Question: What type of tax is indicated in the document, personal property or real estate?
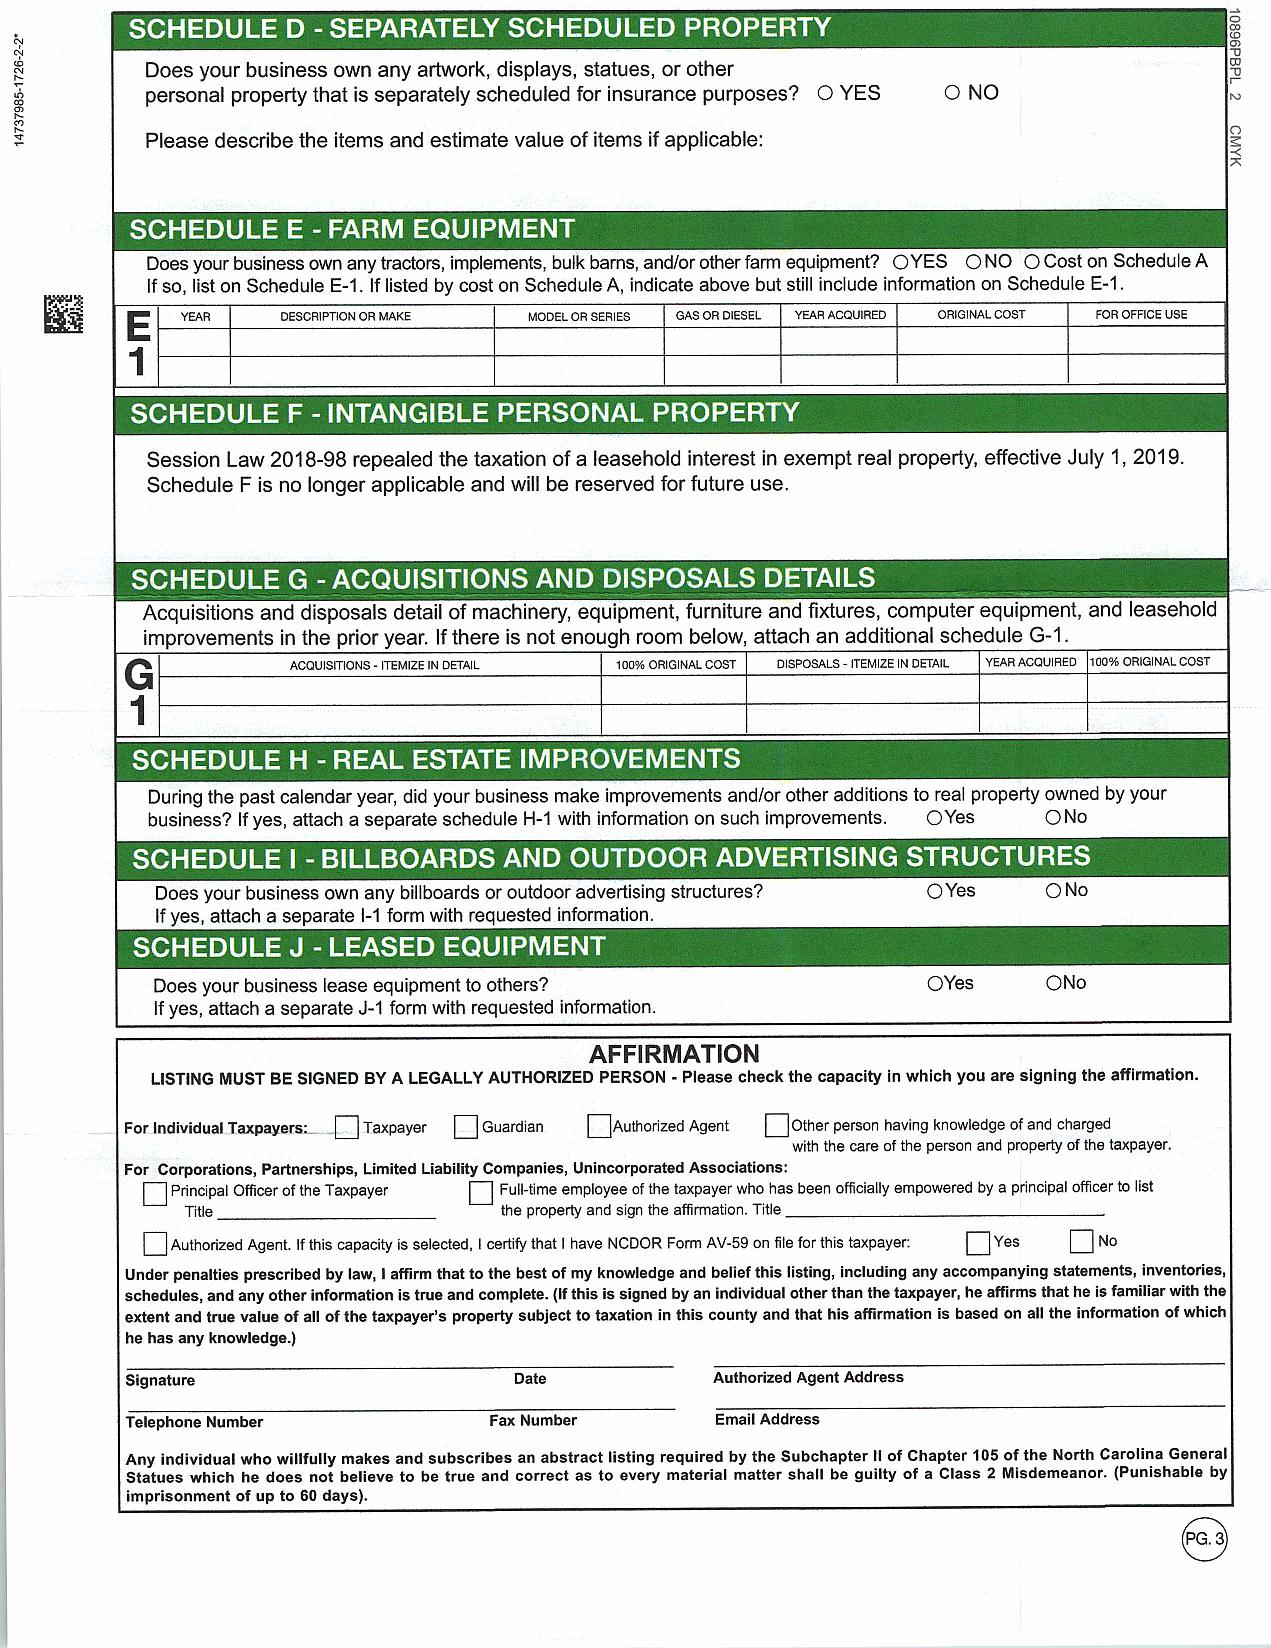
Answer: "Personal Property Tax"